Question: What are the imaging findings?
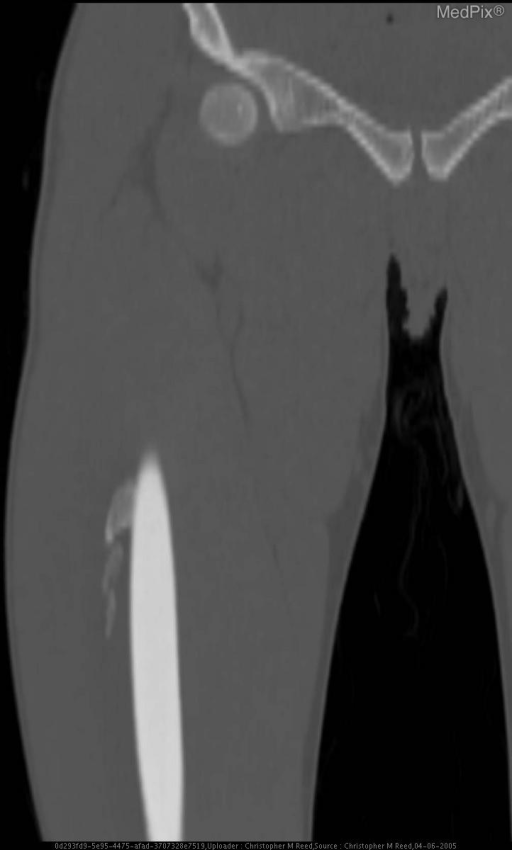
Answer: The imaging shows Irregular soft tissue calcification is seen adjacent to the lateral aspect of the mid right femur, underlying site of known prior trauma and now-palpable soft tissue mass. Cortical contiguity is uncertain. Additionally, there is curvilinear extension of the posteromedial mid right femoral cortex consistent with a chronic tug lesion of the thigh adductors. Cortically based calcification extends toward adjacent myositis ossificans, without medullary contiguity. There is no cortical destruction..